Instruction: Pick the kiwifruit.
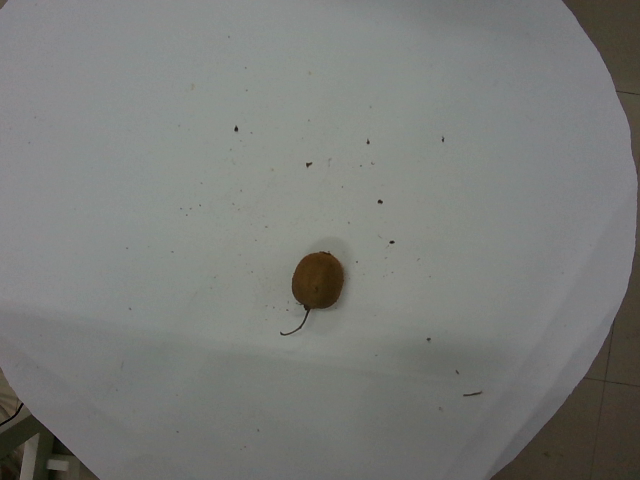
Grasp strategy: vertical